Question: Talk about the condition:
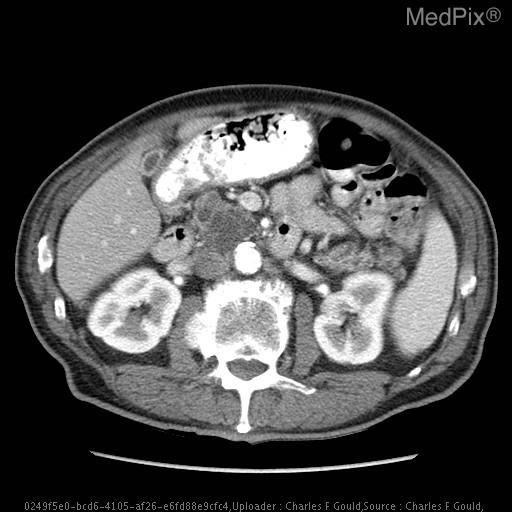
Answer: The disease is discussed as: Lesion/Condition Name: Intraductal Papillary Mucinous Neoplasm

Cell  of  Origin: Epithelial cells of the pancreas

Synonyms: IPMT, IPMN

ICD-0 code: 157.0

Associations/Predisposing  Factors: Diabetes, Pancreatitis

Common  Locations: Pancreas

Demographics: M>F, 60-80y/o.

Radiology: Multiloculated cystic lesion within the pancreas.

Prognosis  and  Treatment: Generally slow-growing.  Surgical intervention if fast growing, or younger patients.